Question: In what way does the history help explain the case?
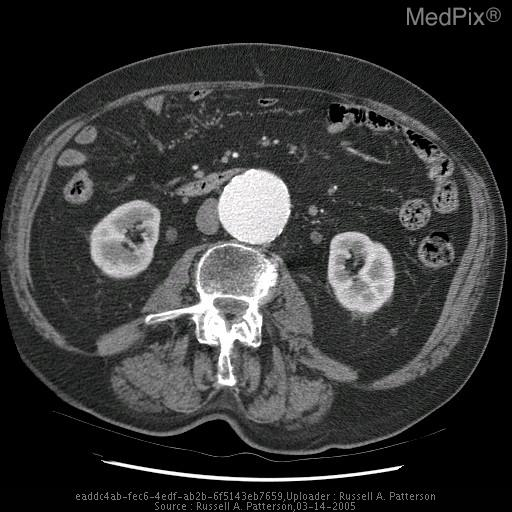
Answer: The patient's history of 81 year old male with a one month history of positional back pain. is key in understanding the case.